Question: What could the diagnosis suggest?
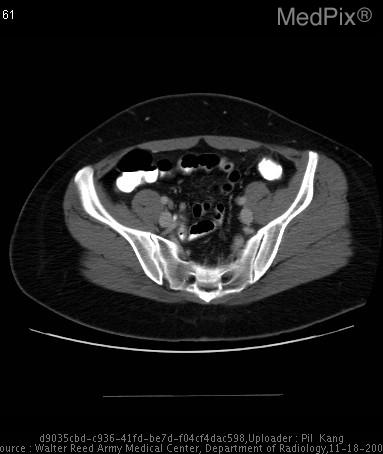
Answer: The possible diagnosis includes epiploic appendagitis.